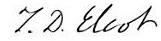
Signature of: thomas d eliot